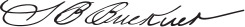
Signature of: simon bolivar buckner